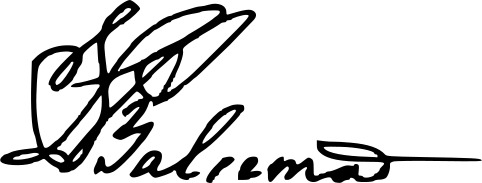
Signature of: catarina de lencastre viscountess of balsemão